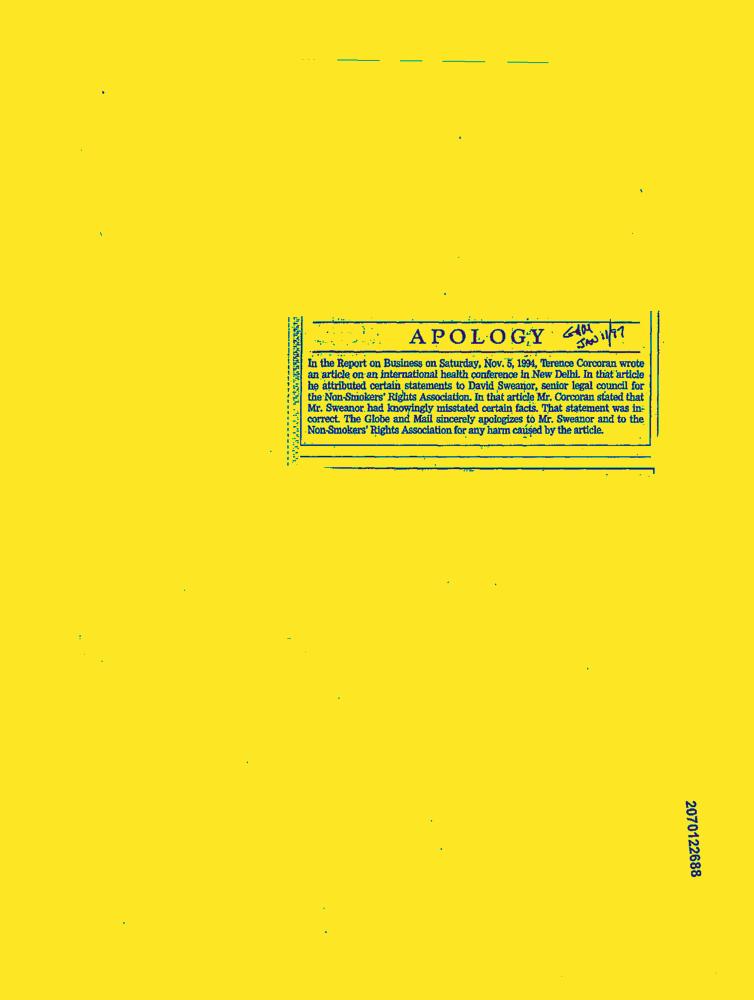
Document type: News-Article